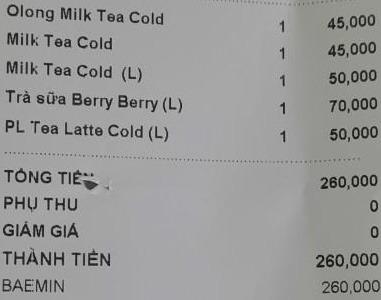
<table>
<tr>
<td>Olong Milk Tea Cold</td>
<td>1</td>
<td>45,000</td>
</tr>
<tr>
<td>Milk Tea Cold</td>
<td>1</td>
<td>45,000</td>
</tr>
<tr>
<td>Milk Tea Cold (L)</td>
<td>1</td>
<td>50,000</td>
</tr>
<tr>
<td>Trà sữa Berry Berry (L)</td>
<td>1</td>
<td>70,000</td>
</tr>
<tr>
<td>PL Tea Latte Cold (L)</td>
<td>1</td>
<td>50,000</td>
</tr>
</table>

TỔNG TIỀN 260,000
PHỤ THU 0
GIẢM GIÁ 0
THÀNH TIỀN 260,000
BAEMIN 260,000